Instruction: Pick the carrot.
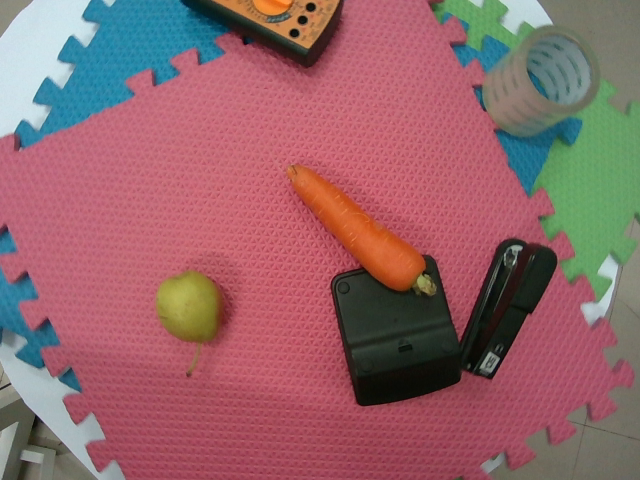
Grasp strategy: vertical